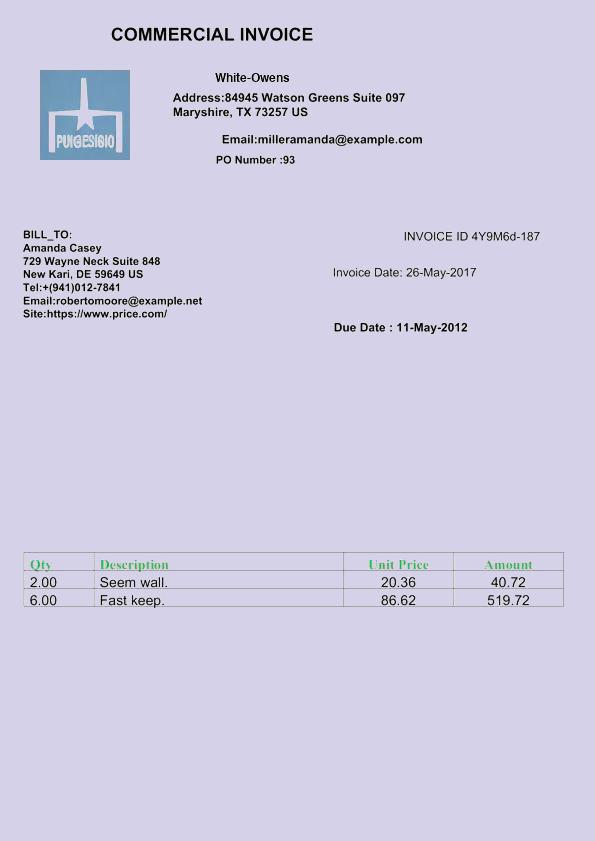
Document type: Invoice